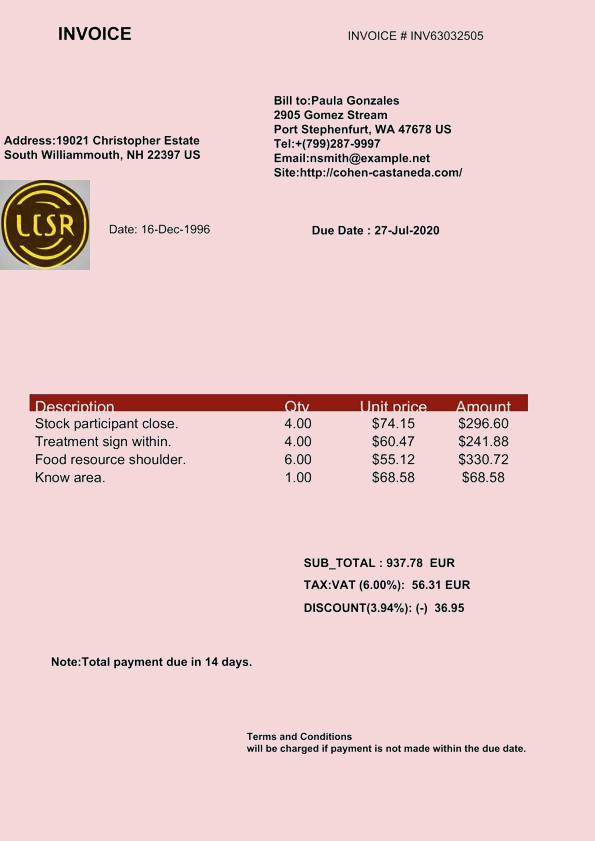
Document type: Invoice